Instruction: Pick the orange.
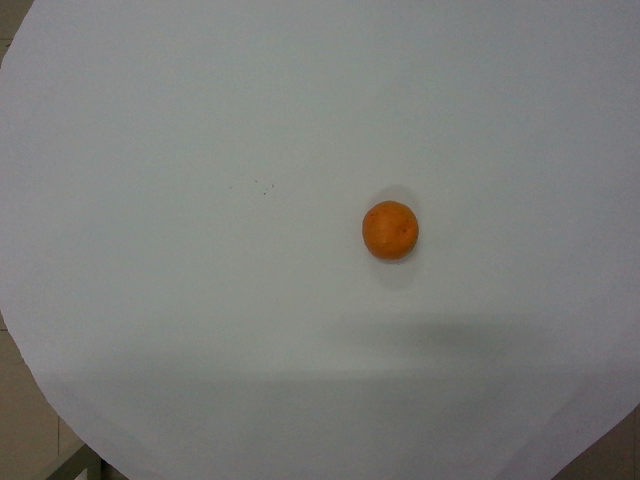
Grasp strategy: vertical